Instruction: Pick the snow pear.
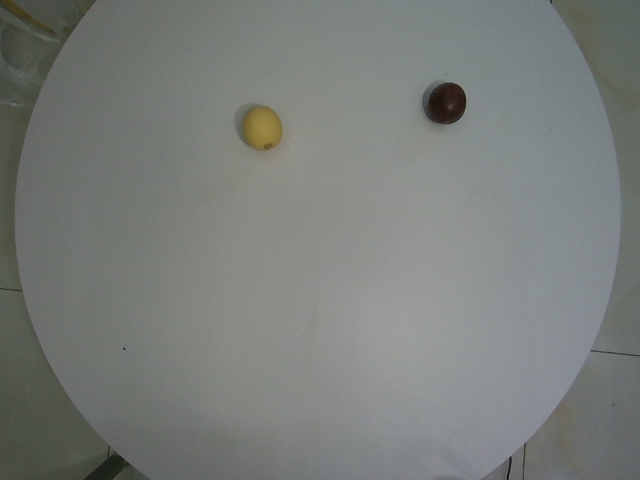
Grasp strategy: vertical